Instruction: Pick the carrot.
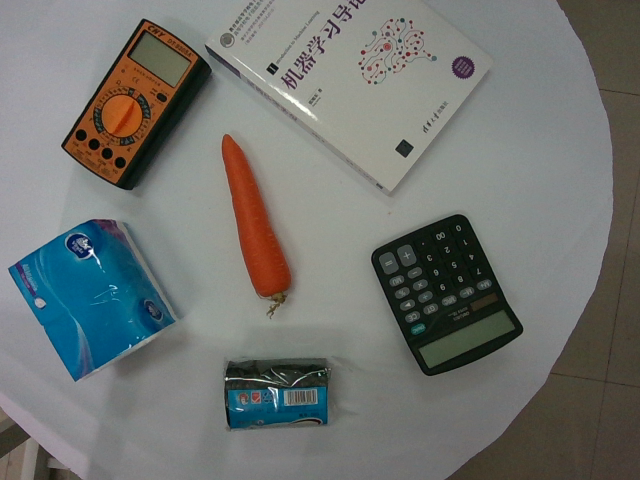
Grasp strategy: vertical